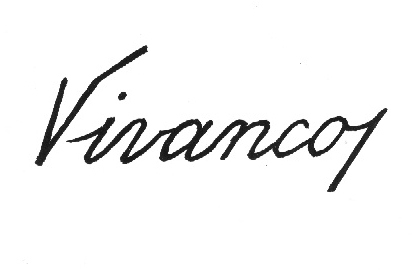
Signature of: miguel garcía vivancos